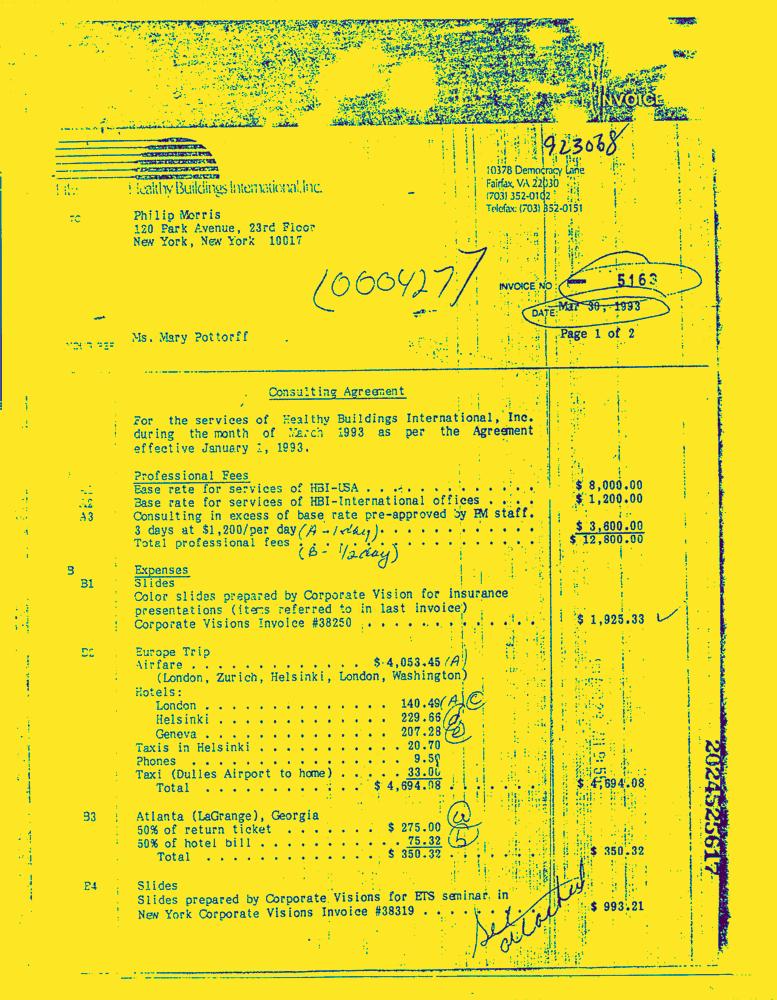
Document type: Invoice-Doc